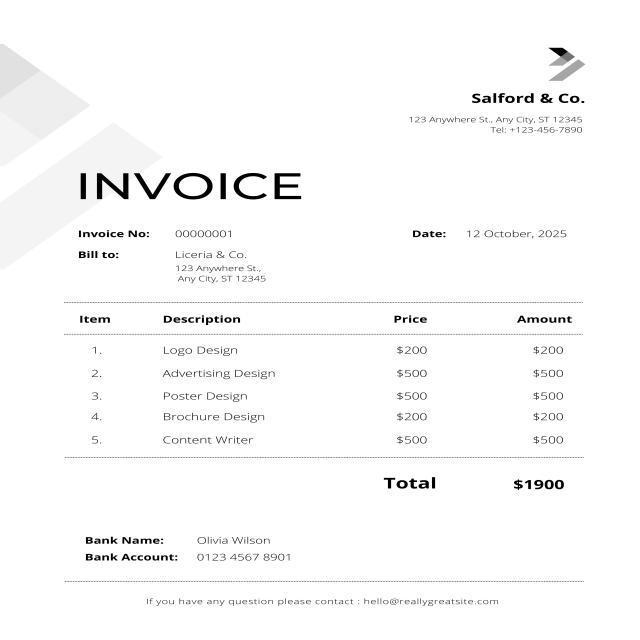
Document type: Invoice